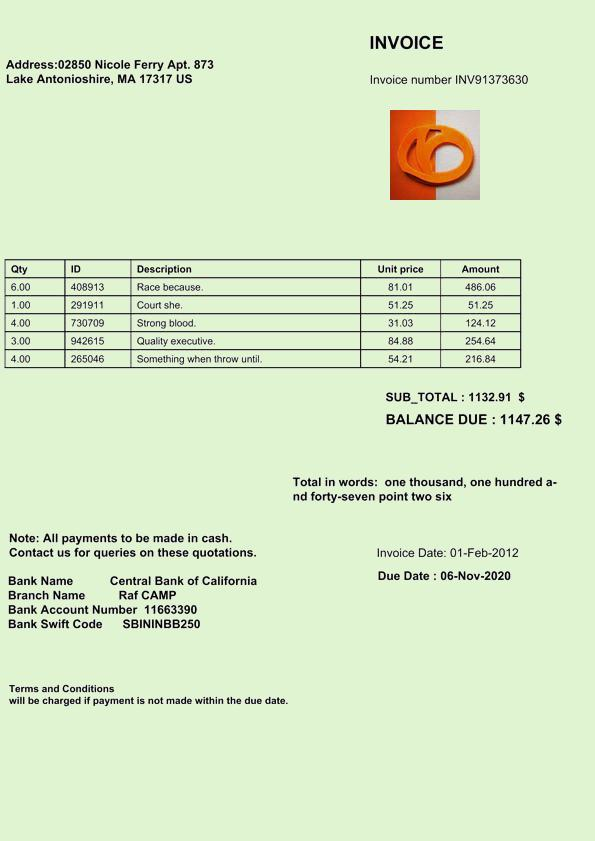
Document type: Invoice